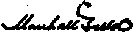
Signature of: marshall field